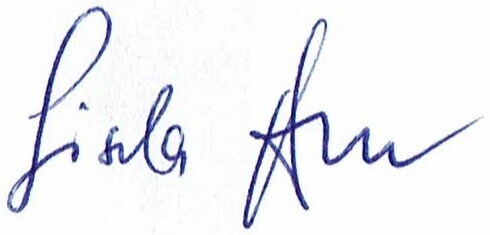
Signature of: gisela bell